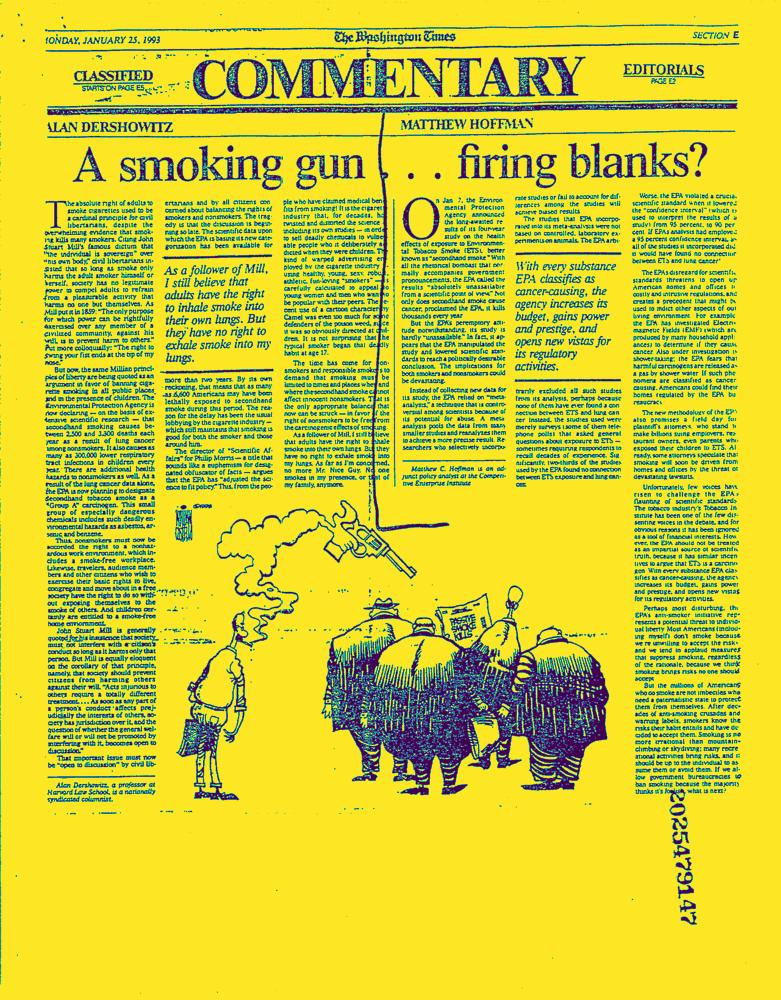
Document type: News-Article